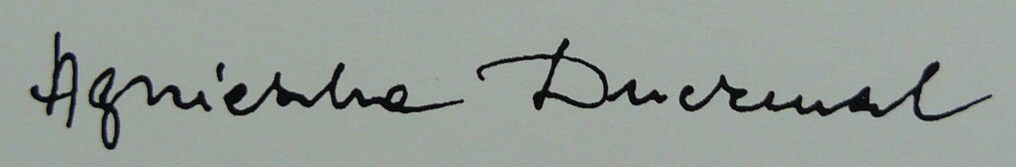
Signature of: agnieszka duczmal